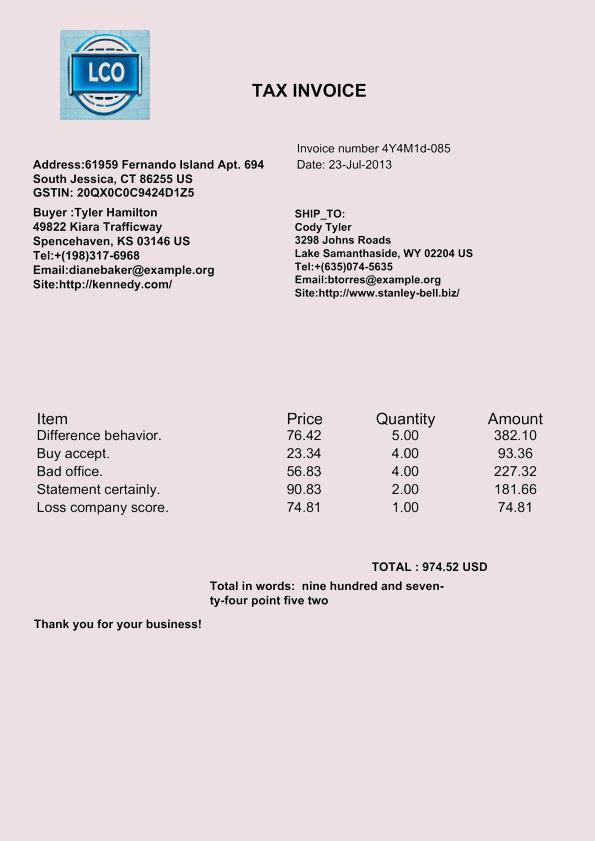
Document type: Invoice